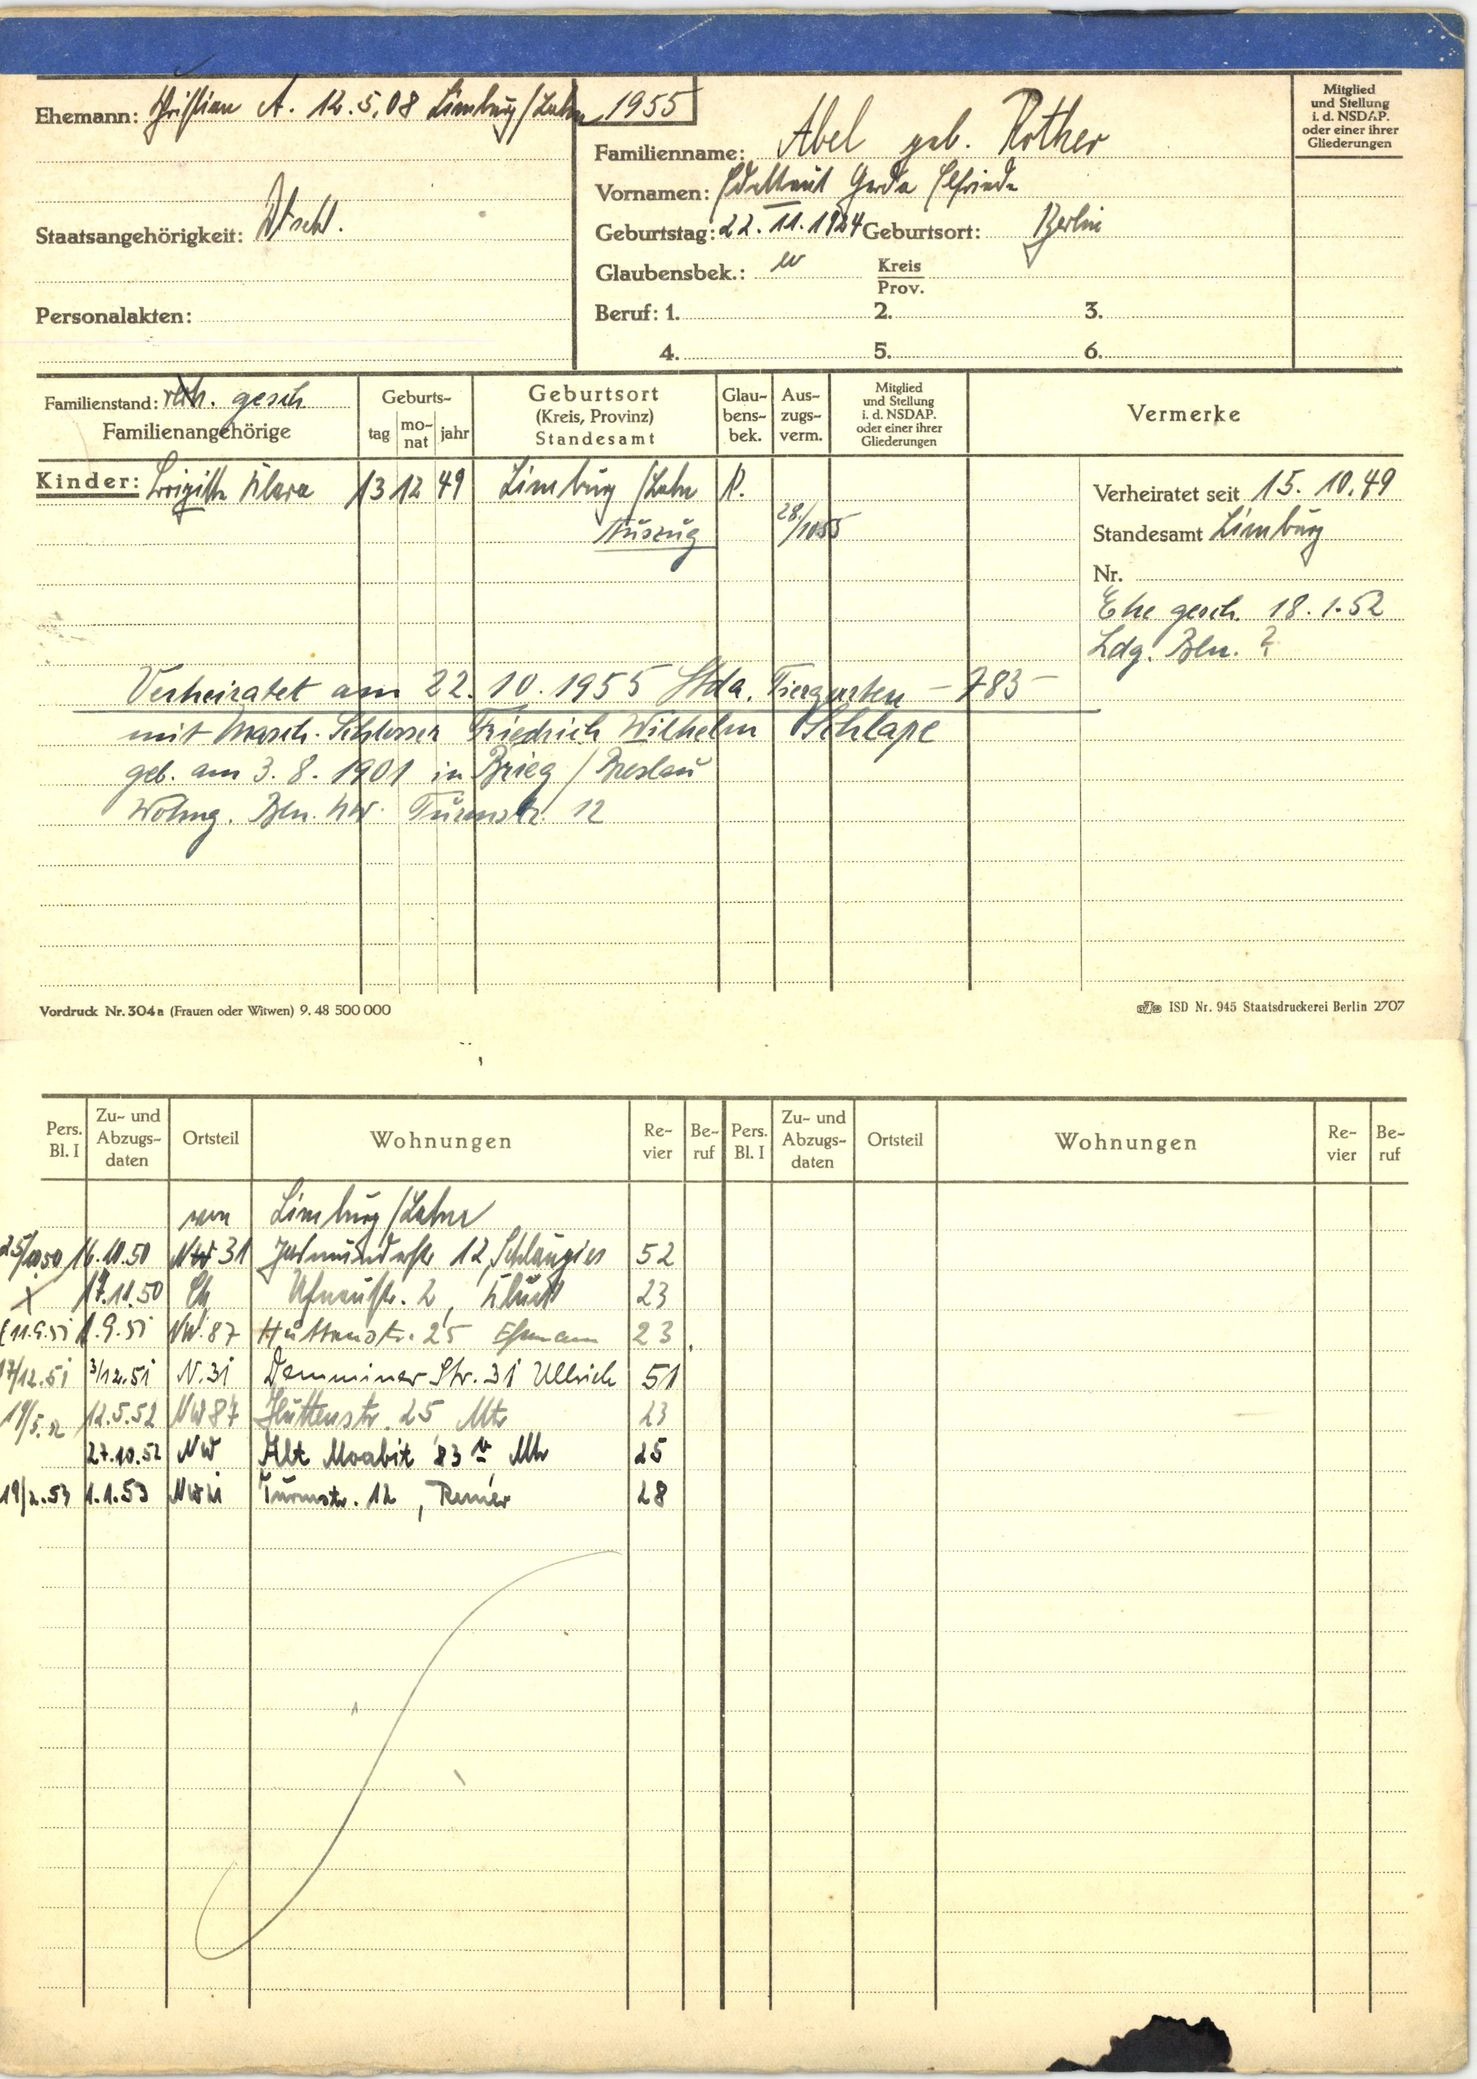
Abel geb. Rother